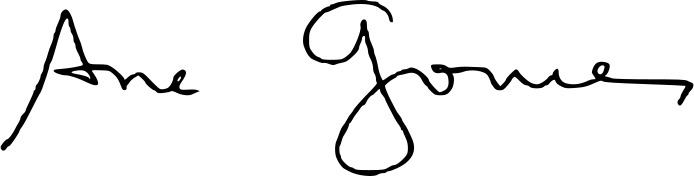
Signature of: ana gomes